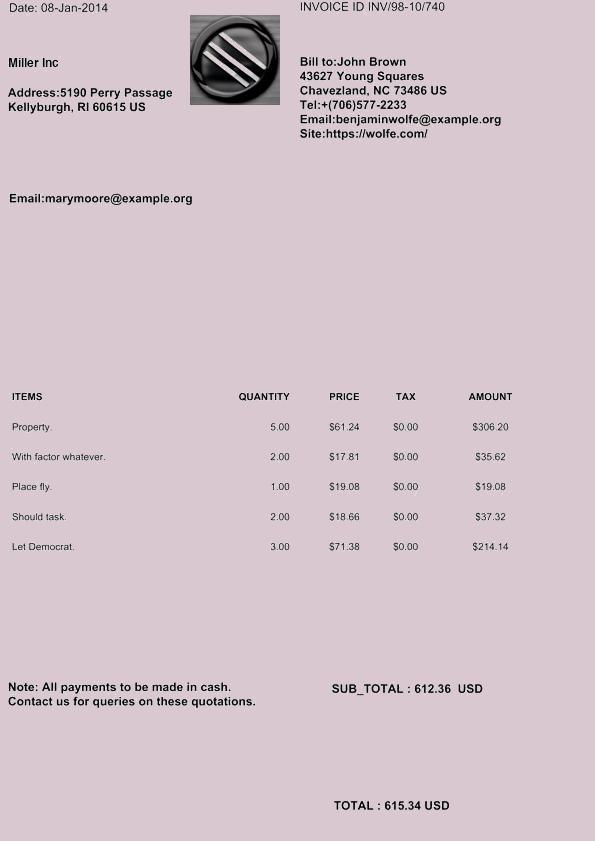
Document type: Invoice